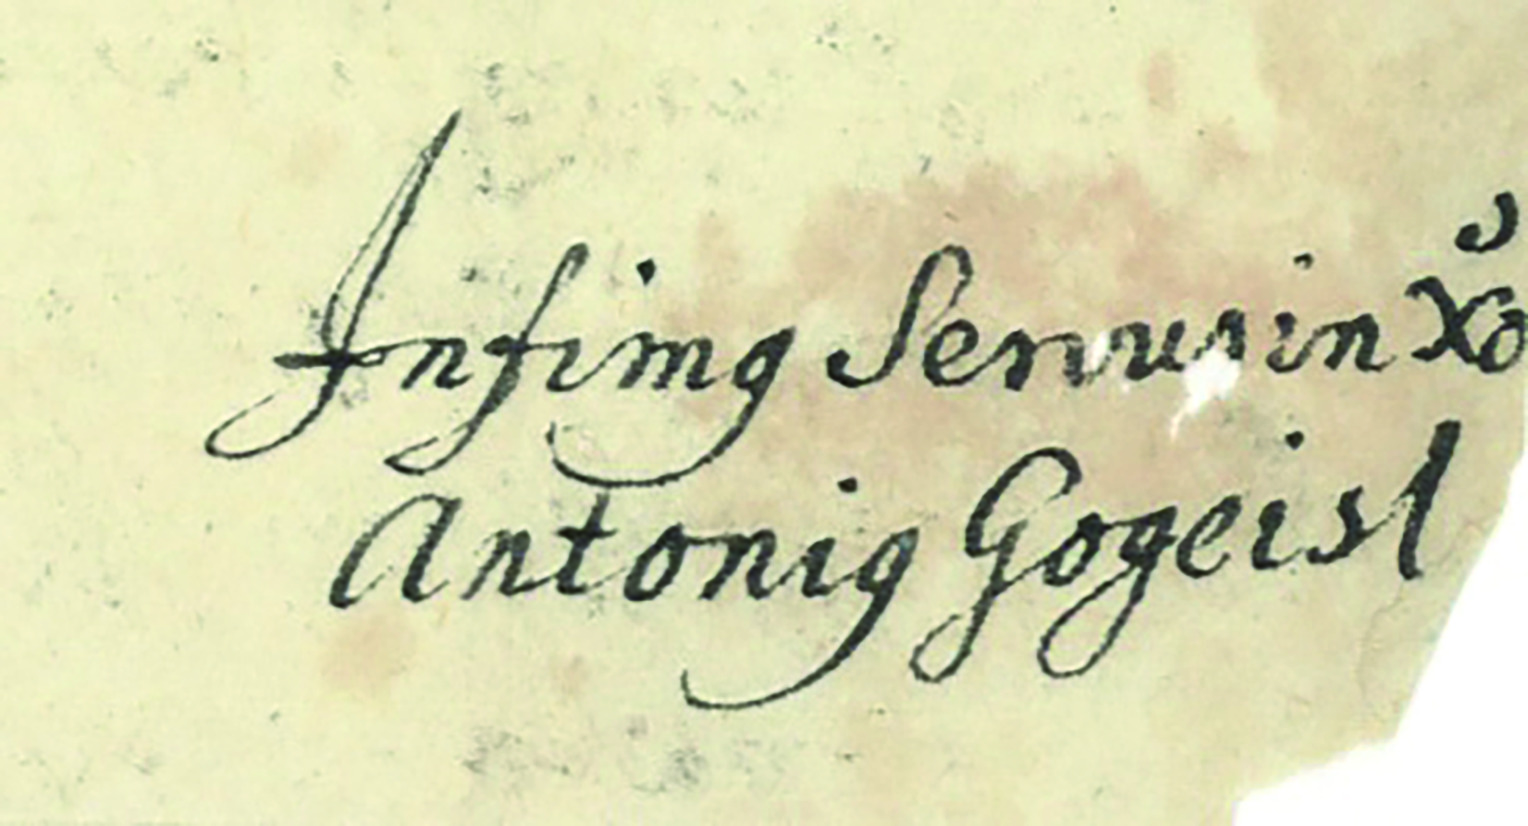
Signature of: anton gogeisl